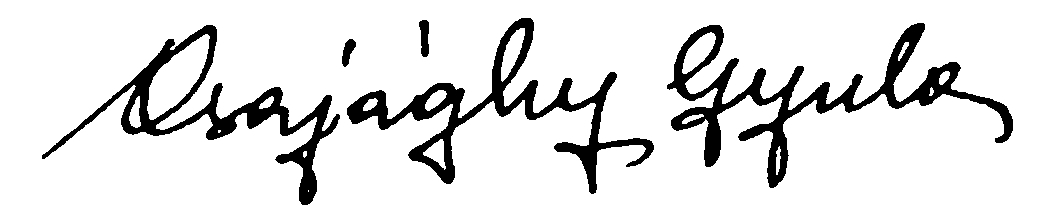
Signature of: gyula csajághy